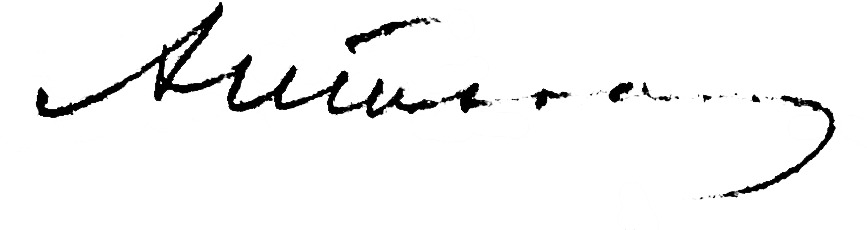
Signature of: mykhailo antokonenko